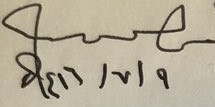
Signature of: muḥammad ibn sulaymān sudays